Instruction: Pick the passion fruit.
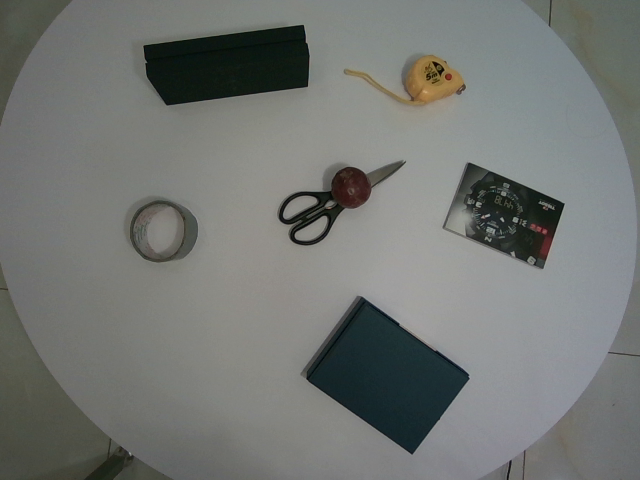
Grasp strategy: vertical